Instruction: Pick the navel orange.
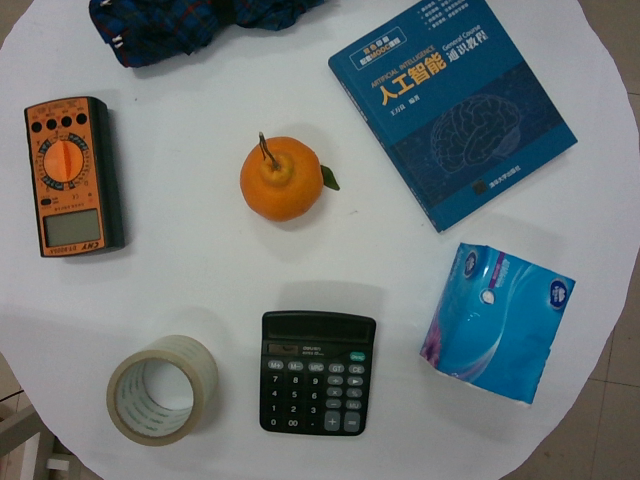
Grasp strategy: vertical